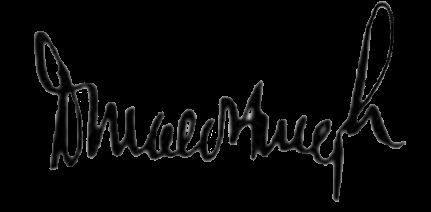
Signature of: donald hough